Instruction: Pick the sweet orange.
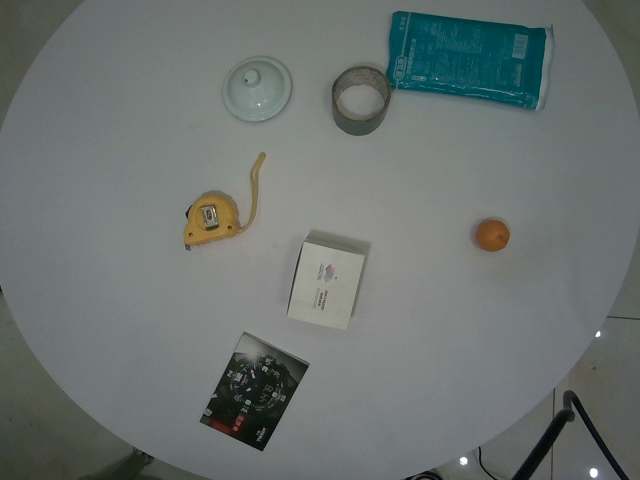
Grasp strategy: vertical